Can you pull out the amount in words, numerical amount, payee's name, date of the cheque, and the bank's name from the image?
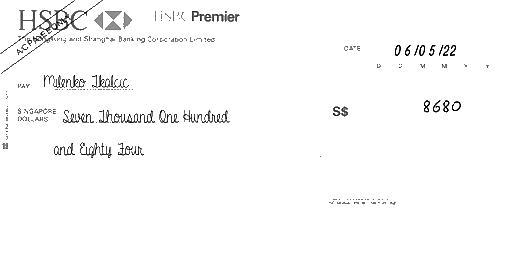
amt_in_words: Seven Thousand One Hundred and Eighty Four
amt_in_figures: 8680
payee_name: Milenko Tkalcic
bank_name: HSBC
cheque_date: 06/05/22